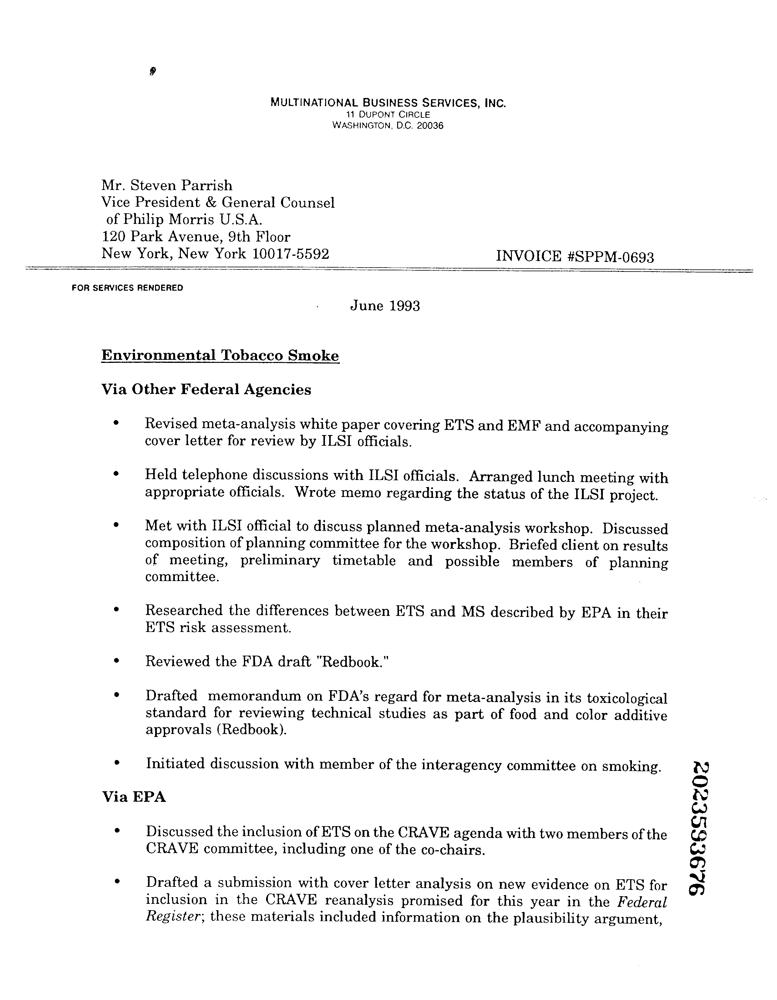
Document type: Invoice